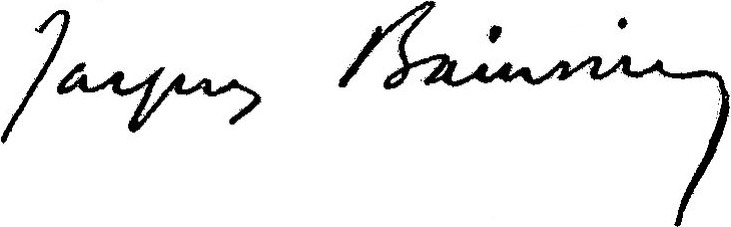
Signature of: jacques bainville